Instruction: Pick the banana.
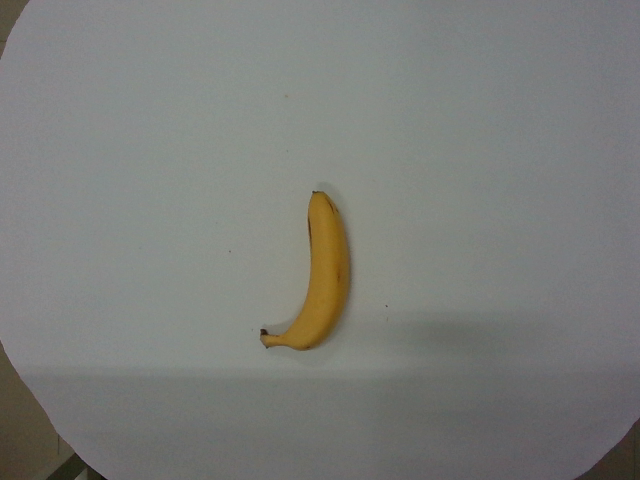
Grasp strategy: vertical